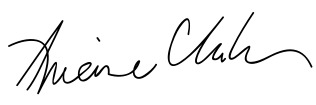
Signature of: adrienne clarkson